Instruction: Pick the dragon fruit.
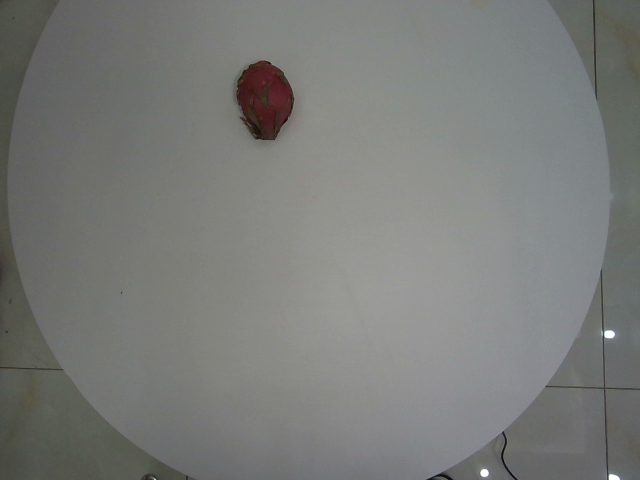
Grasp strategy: vertical